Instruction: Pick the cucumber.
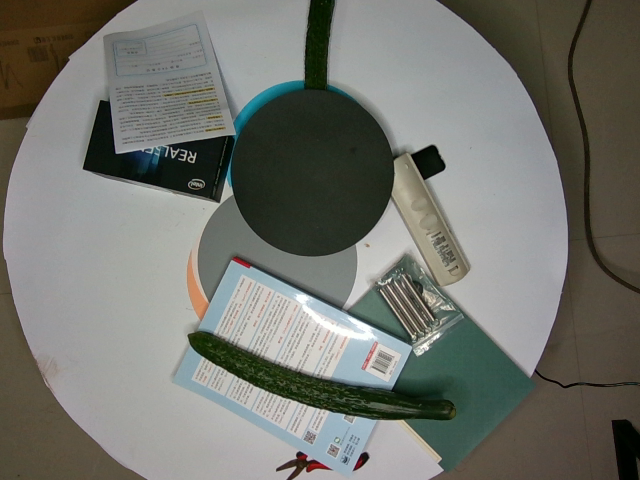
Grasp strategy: vertical